Question: What is the property identification or parcel number listed?
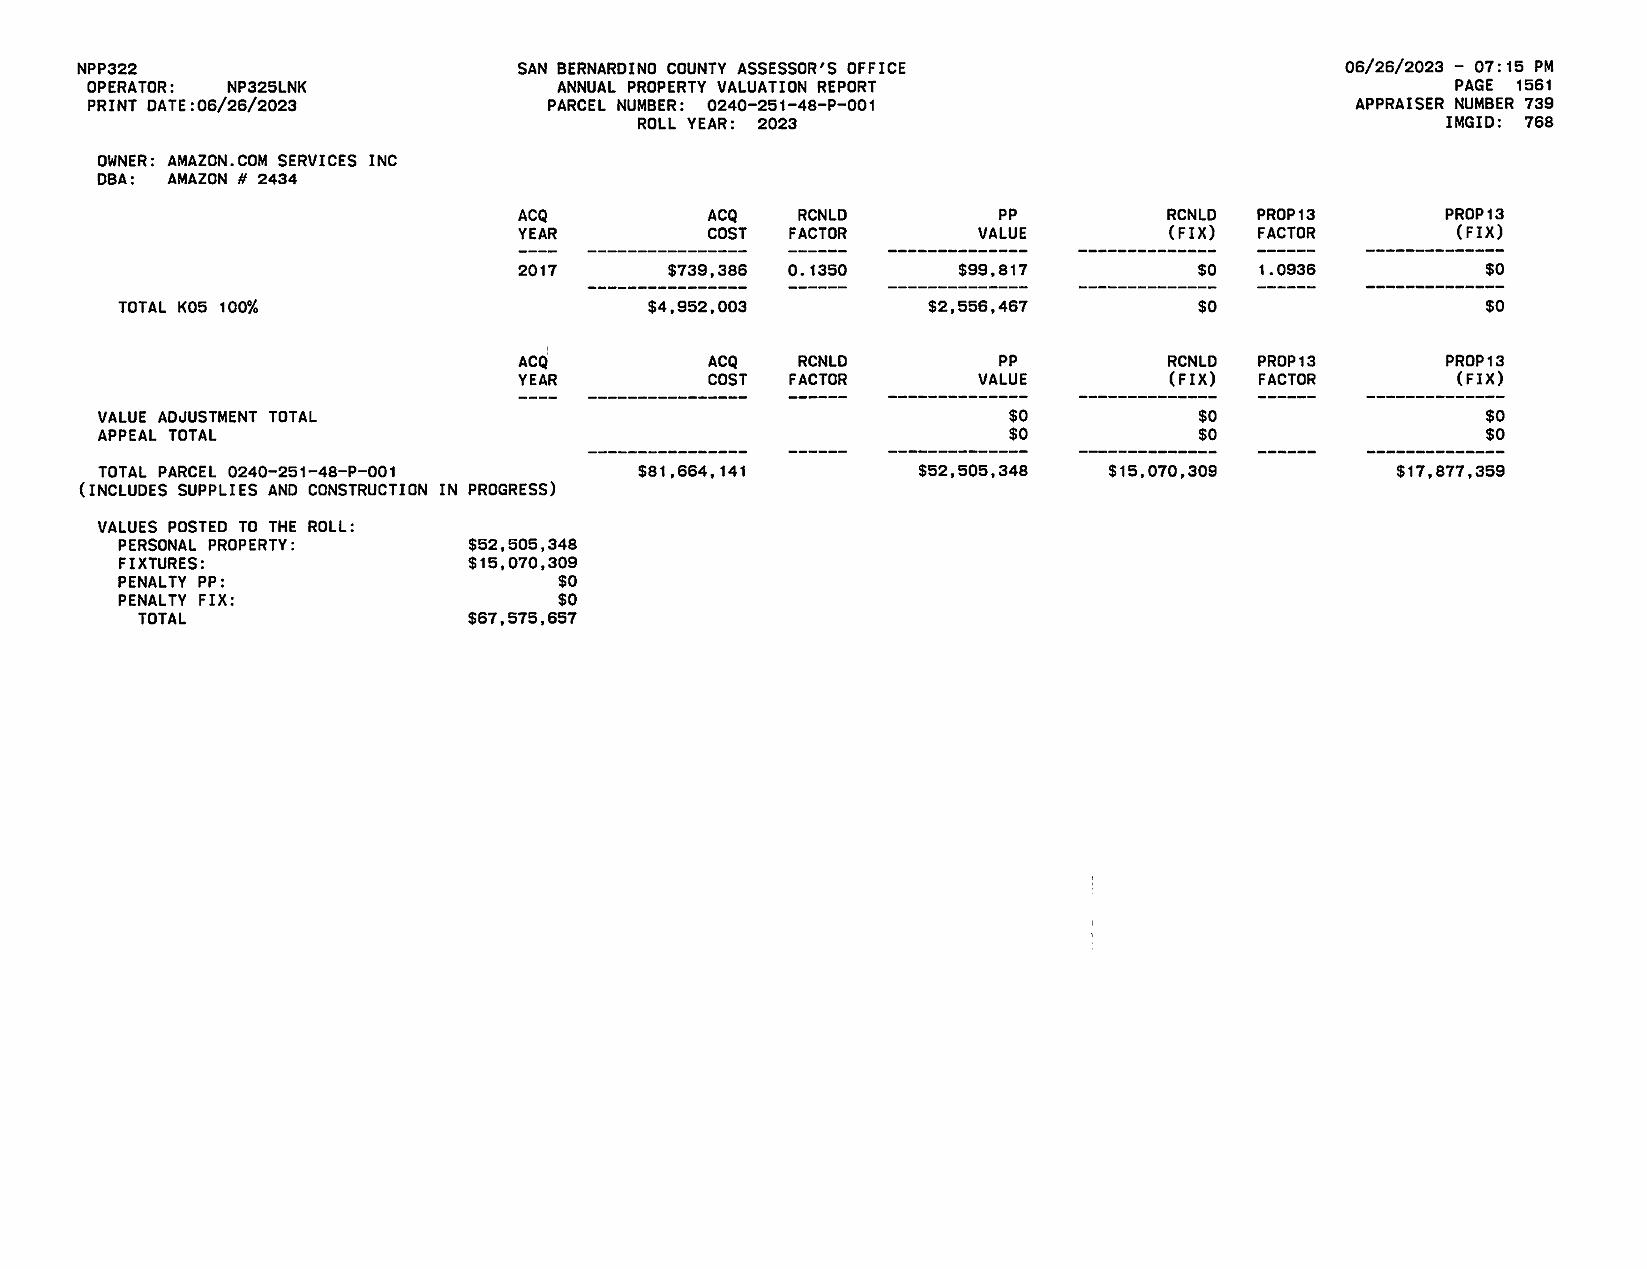
Answer: "0240-251-48-P-001"